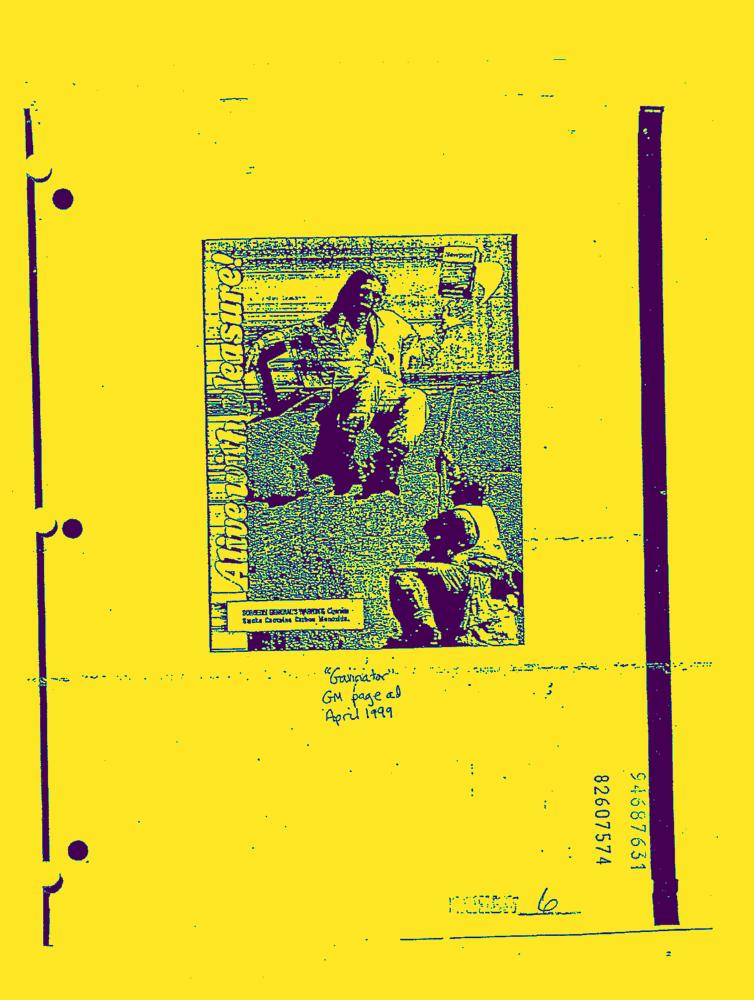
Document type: AD